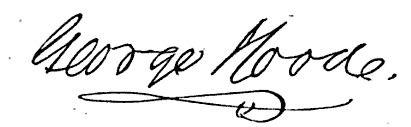
Signature of: george hood